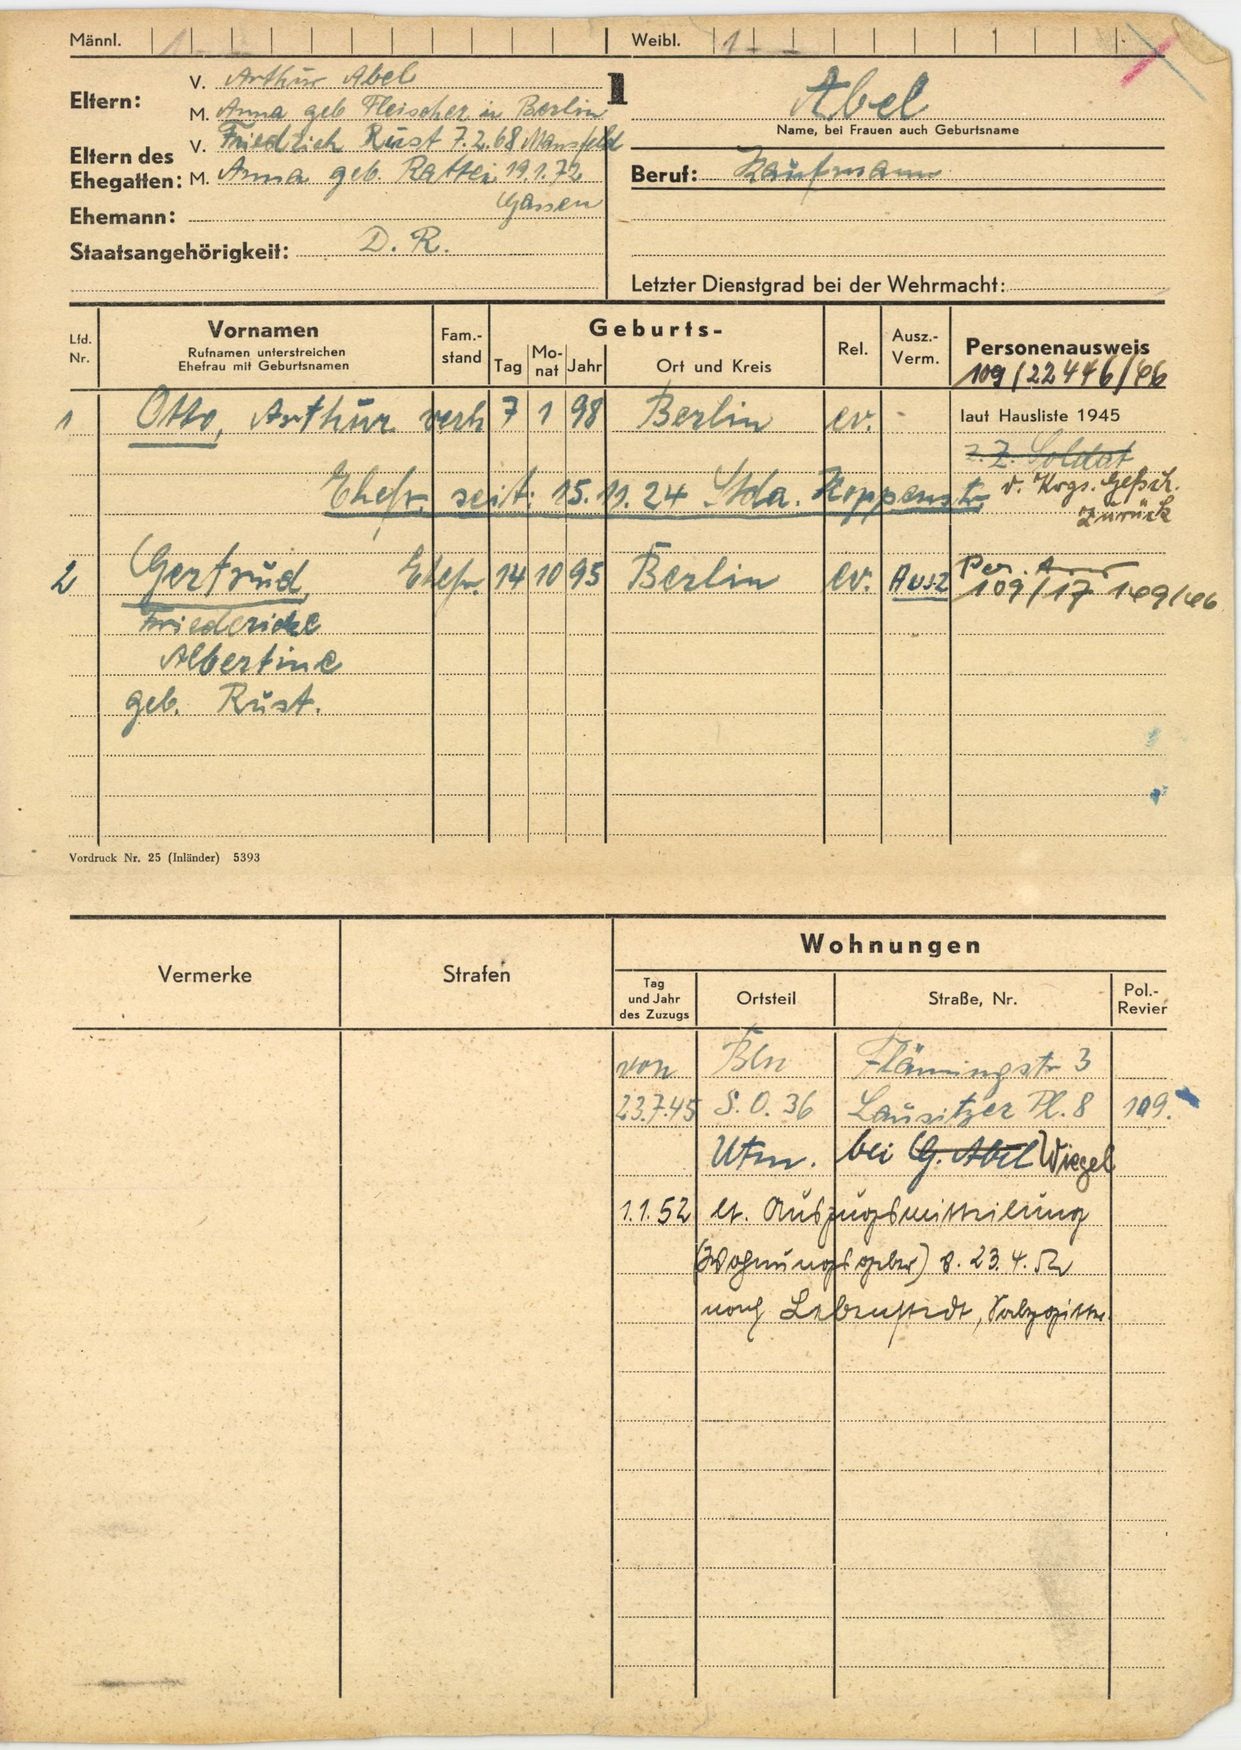
Abel